Question: How does the patient history play a role?
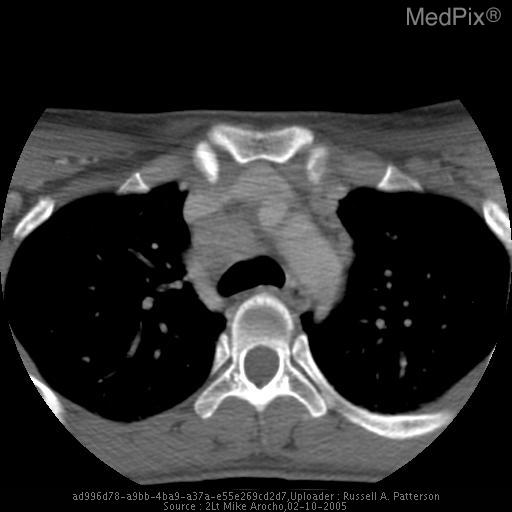
Answer: The patient's history of 27 yr old woman with c/o lymphadenopathy and fatigue for several months is key in understanding the case.